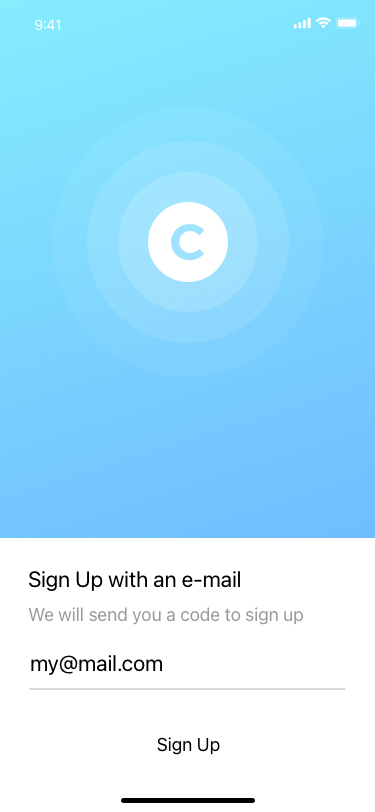
Text in this UI design:
We will send you a code to sign up
Sign Up with an e-mail
my@mail.com
Sign Up